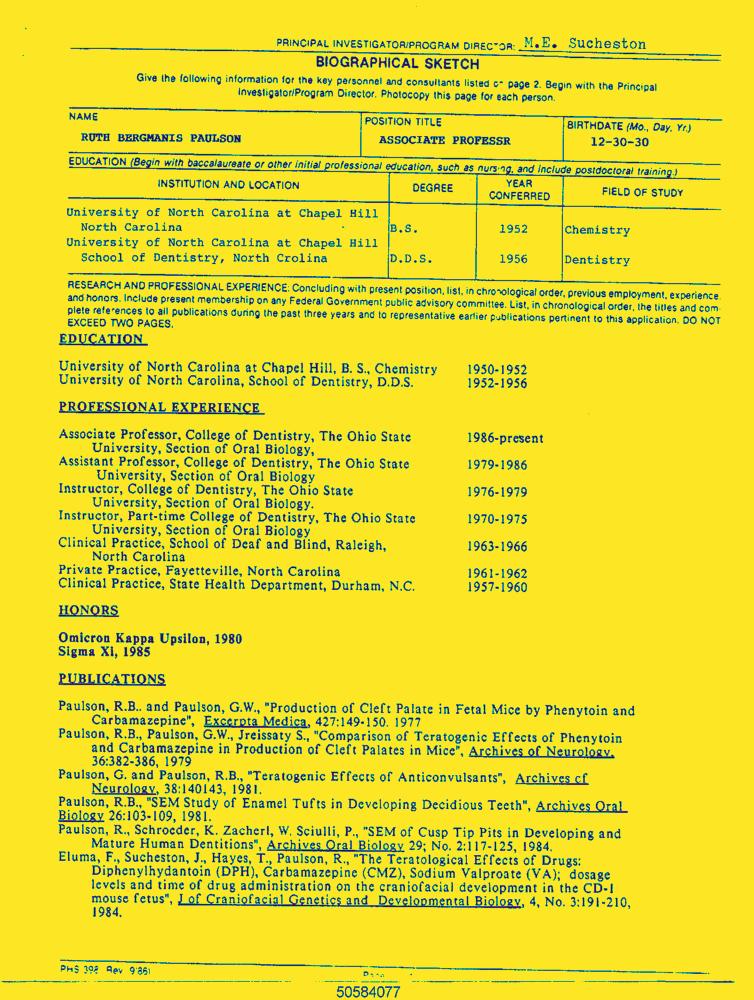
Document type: Resume-Doc